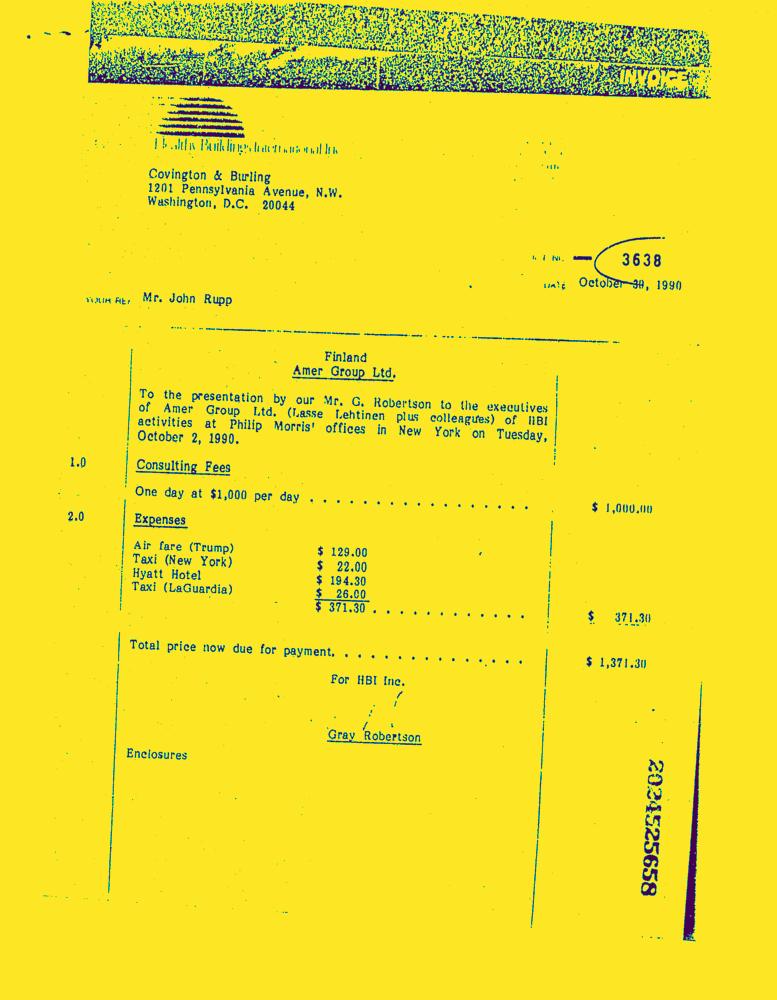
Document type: Invoice-Doc